Question: Talk about the condition:
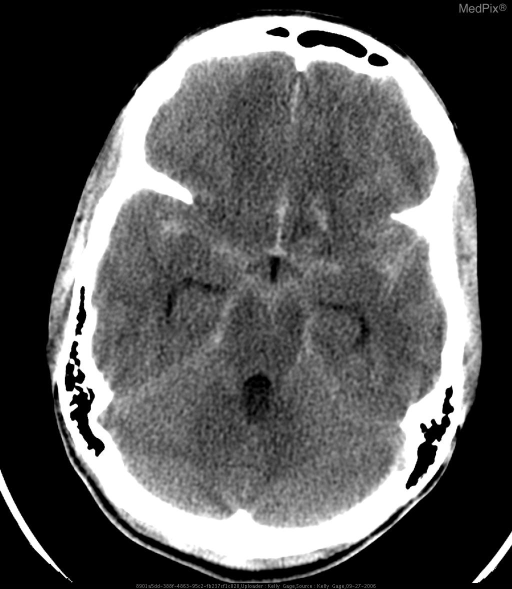
Answer: The disease is discussed as: The classic presentation of nontraumatic subarachnoid hemorrhage is the acute onset of a severe headache which reaches its maximum intensity within minutes, often referred to as the “thunder clap” headache. Many patients describe this as "the worst headache of my life".  There may be associated neck stiffness, photophobia, nausea, vomiting, and possibly obtundation or coma.

Physical examination may show retinal hemorrhages, nuchal rigidity, or focal neurological signs. An altered level of consciousness is seen in approximately one third of patients while meningeal irritation signs are seen in up to 85% of patients and virtually all have nausea.   Kernig sign is pain elicited by straightening the knee with the thigh flexed at the hip.  Brudzinski sign is pain and/or ridgidity with simultaneous neck and knee/hip flexion.

The differential diagnosis of a thunder clap headache includes aneurysm thrombosis without rupture, “leakage” into an aneurysm wall, aneurysm rupture with subarachnoid hemorrhage, cerebral vein/dural venous sinus thrombosis, localized meningeal inflammation, nonaneurysmal perimesencephalic hemorrhage, first or worst migraine headache attack, benign exertional headache, and benign thunderclap headache [no associated subarachnoid hemorrhage]. Since early recognition and surgery may benefit patients with aneurysm rupture, all patients with thunderclap headache require evaluation for subarachnoid hemorrhage. In North America, 75% to 90% of nontraumatic subarachnoid hemorrhage is caused by aneurysm rupture.

The primary diagnostic modalities in the evaluation of subarachnoid hemorrhage include noncontrast computed tomography (CT) scan and, if negative, a lumbar puncture with cerebrospinal fluid (CSF) spectrophotometry. The probability of detecting subarachnoid hemorrhage of CT scans performed at various intervals after the ictus is: day 0, 95%; day 3, 74%; day 7, 50%; day 14, 30%; and day 21, almost zero.  It is important to note that the sensitivity of CT in detecting subarachnoid hemorrhage decreases with time, and may miss up to 5% of cases even in the first 12 hours after symptom onset.

Magnetic resonance (MR) imaging is not as sensitive in the detection of acute subarachnoid hemorrhage and does not usually play a role in the initial diagnostic evaluation.  MR findings include alteration of CSF (reduced diffusion and bright CSF on DWI, bright on FLAIR). CT has greater availability, lower expense, and faster scanning times.

Acute subarachnoid hemorrhage appears as high attenuation on noncontrast CT within the subarachnoid spaces.  Blood will insinuate within the sulci over the cerebral convexities as it mixes with CSF. A focal cisternal or parenchymal hemorrhage may suggest the location of a ruptured aneurysm - although this localization is often postural. Focal anterior interhemispheric blood may be due to an anterior communicating artery aneurysm rupture. Blood in the sylvian fissure may be due to a middle cerebral artery, internal carotid artery terminus, or posterior communicating artery aneurysm rupture. Posterior communicating artery aneurysms may be associated with third cranial nerve palsies and often bleed into the temporal lobe. Posterior inferior cerebellar artery aneurysms often bleed into the fourth ventricle.

Nonthrombosed aneurysms may be seen as a well delineated, isodense to slightly hyperdense mass located somewhat eccentrically in the suprasellar cistern or sylvian fissure.

After detection of subarachnoid hemorrhage by either CT or lumbar puncture the evaluation can proceed directly to a four vessel catheter angiogram.  At some institutions, however, a CT angiogram (CTA) of the head is the preferred next step.   Several studies have shown that CTA is excellent at detecting aneurysms larger than 3 mm. When a CTA adequately demonstrates an aneurysm, patients can proceed to definitive treatment without a catheter angiogram.  In some institutions, catheter angiograms are preferred to CTA, and are always the next step for patients in whom no aneurysm is detected on CTA or in patients with aneurysms amenable to endovascular intervention by coils or balloon occlusion.

Approximately 90% of all intracranial aneurysms arise from the anterior (carotid) cerebral circulation while 10% arise from the posterior (vertebrobasilar) circulation. The most common locations are the anterior communicating artery (35%), posterior communicating artery origin (30%), middle cerebral artery bifurcation or trifurcation (25%), basilar artery tip (5%), and the posterior inferior cerebellar artery and other sites distal to the circle of Willis (5%). Up to 30% of patients with aneurysmal subarachnoid hemorrhage have multiple intracranial aneurysms, that may present in "mirror image" locations. Patent aneurysms are seen as a contrast filled outpouching from the vessel wall on angiography. Ruptured aneurysms typically have an irregular or lobulated appearance.  Localized vasospasm and subarachnoid hemorrhage are also helpful signs of aneurysm rupture, particularly in those patients with multiple aneurysms.

Risk factors for development of intracranial aneurysms include numerous connective tissue disorders and account for approximately 5% of cases.  Associated conditions include:  autosomal dominant polycystic kidney disease, hypertension, aortic coarctation, alpha-1-antitrypsin deficiency, Ehlers-Danlos syndrome, and fibromuscular dysplasia. Other etiologies include drug abuse (cocaine), infection (mycotic aneurysms), neoplasm, or trauma.

In approximately 15-30% of patients with nontraumatic subarachnoid hemorrhage, no aneurysm is found despite a complete four vessel cerebral angiogram. These patients fall into two distinct subsets: a nonaneurysmal perimesencephalic hemorrhage pattern and an “aneurysmal” pattern. In the first (perimesencephalic) subset, the hemorrhage is typically anterior to the brainstem and within the interpeduncular fossa or ambient cisterns and is thought to result from rupture of small pontine or perimesencephalic veins.

In the second subset of patients, subarachnoid hemorrhage fills the suprasellar cistern and extends into the sylvian or anterior interhemispheric fissures. Patients with an aneurysmal pattern of nontraumatic subarachnoid hemorrhage are at risk for rebleeding, cerebral ischemia, and neurological deficit Repeat four-vessel cerebral angiography demonstrates an aneurysm in 5% to 10% of these cases. Non-identification of the aneurysm on the first angiogram may be secondary to local vasospasm with incomplete filling of the aneurysm.

Acute subarachnoid hemorrhage carries a mortality rate of 25% in the first 24 hours and 50% within three months. Causes of sudden death include a large intraparenchymal hematoma, destruction of brain tissue, acute hydrocephalus, increased intracranial pressure, myocardial ischemia, cardiac arrhythmias, and respiratory failure. Of the patients that reach a major medical center the leading causes of death are the sequelae of the initial hemorrhage, recurrent aneurysmal rupture and vasospasm with ischemic stroke. While the potential complications of subarachnoid hemorrhage are extensive, the primary goal of medical management is to address the leading causes of death by trying to prevent vasospasm and recurrent hemorrhage.

Vasospasm typically occurs seven days (5-10 days) after the subarachnoid hemorrhage, and is prevented predominantly via administration of a calcium channel blocker such as nimodipine, which decreases blood pressure but increases cerebral blood flow. Maintaining adequate hydration is also important. Transcranial Doppler evaluation is helpful in monitoring for the development of vasospasm by detecting elevated intracranial arterial velocities. This is seen most frequently in the distal internal carotid artery and the proximal portions of the anterior and middle cerebral arteries, regardless of the location of the aneurysm rupture.  Once vasospasm occurs, medical therapy is aimed at increasing cerebral blood flow, predominantly with volume expansion and drug-induced hypertension. Transluminal angioplasty is extremely successful in dilating vasospastic arteries.

The prevention of recurrent hemorrhage, which is highest immediately after the initial subarachnoid hemorrhage, is through early surgical or endovascular treatment of the ruptured aneurysm. Endovascular therapy with platinum coils was introduced in 1990 as an alternative to surgical clipping. The International Subarachnoid Aneurysm Trial (ISAT) demonstrated a significant risk reduction with endovascular therapy over surgery for ruptured aneurysms amenable to either therapy. Endovascular treatment is particularly useful in posterior circulation aneurysms, such as a basilar tip aneurysm, in which the surgical approach is extremely difficult.  With the exception of difficult access to posterior circulation aneurysms, surgical clipping is an effective and definitive treatment modality of ruptured aneurysms. Patients with subarachnoid hemorrhage should be evaluated in treatment centers that offer both neurosurgery and neuroendovascular treatment, allowing the neurosurgeons and interventional neuroradiologists to assess the advantages and disadvantages of clipping or coiling for each individual patient.

In summary, nontraumatic subarachnoid hemorrhage is the most common secondary cause of the worst headache of life and 75% to 90% of nontraumatic subarachnoid hemorrhage is caused by aneurysm rupture. Since early diagnosis and treatment of aneurysm rupture may improve the patient’s outcome, all patients presenting with the worst headache of life require evaluation for subarachnoid hemorrhage with a noncontrast CT scan and a lumbar puncture if the CT scan is negative. Once subarachnoid hemorrhage is detected, either a CT angiogram or a catheter angiogram should be performed, preferably at a facility with both interventional neuroradiologists and neurosurgeons. This allows the patient to undergo aneurysm coiling or clipping and be appropriately managed for common complications such as vasospasm or recurrent hemorrhage.